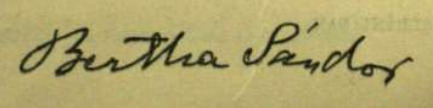
Signature of: alexandre de bertha